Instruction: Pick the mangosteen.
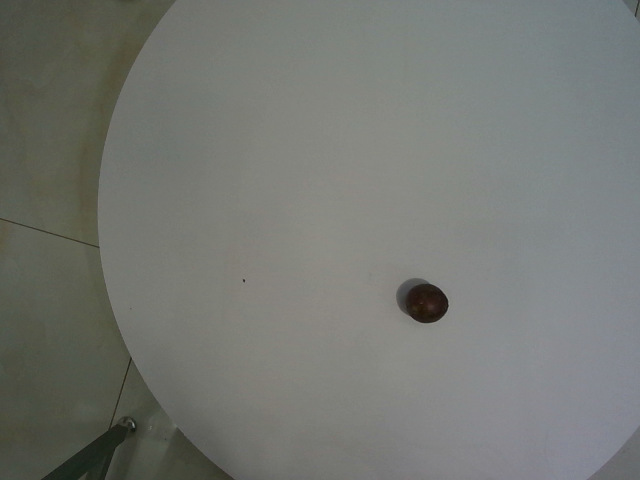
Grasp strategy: vertical